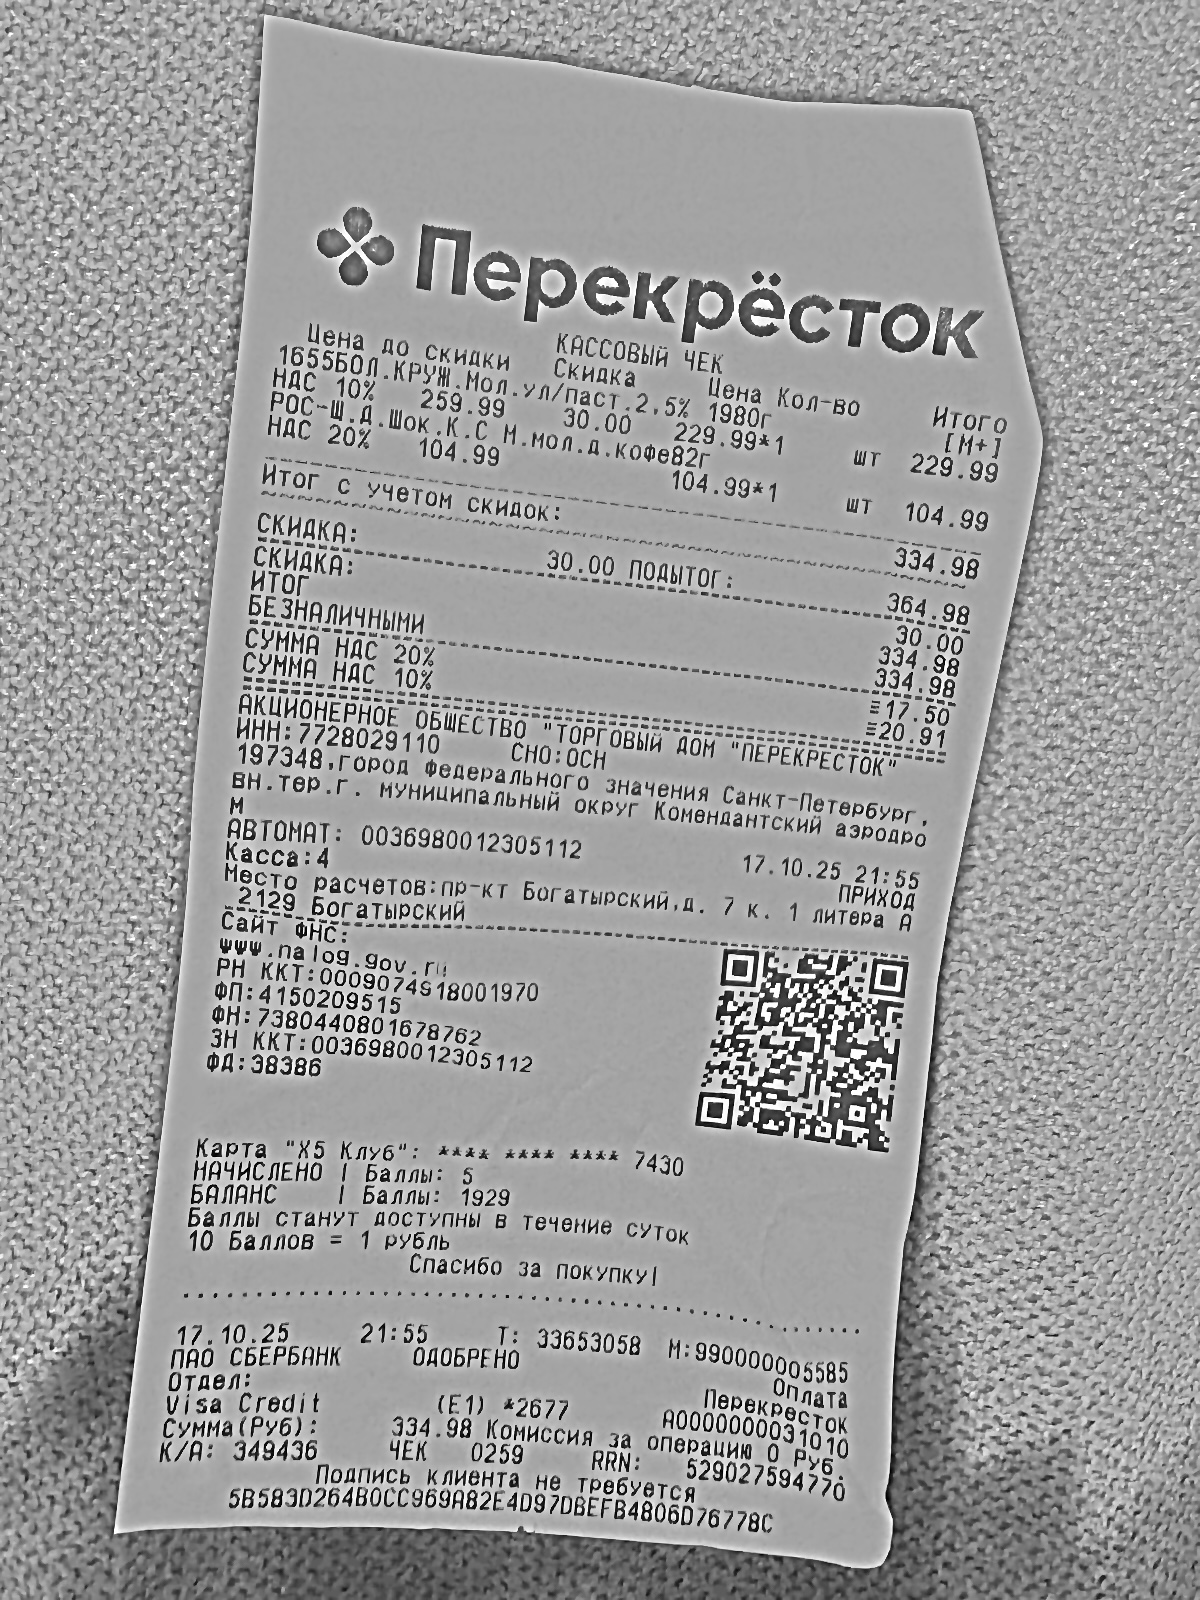
Продавец: АКЦИОНЕРНОЕ ОБЩЕСТВО "ТОРГОВЫЙ ДОМ "ПЕРЕКРЕСТОК"
ИНН: 7728029110
Дата: 17.10.25
Товары: 1655Б0Л. КРУЖ. Мол.ул/паст. 2,5% 1980г; РОС-Щ.Д.Шок.К.С М.мол.д.кофе82г
Количество: 1; 1
Цена: 259.99; 104.99
Сумма: 229.99; 104.99
Итого: 334.98